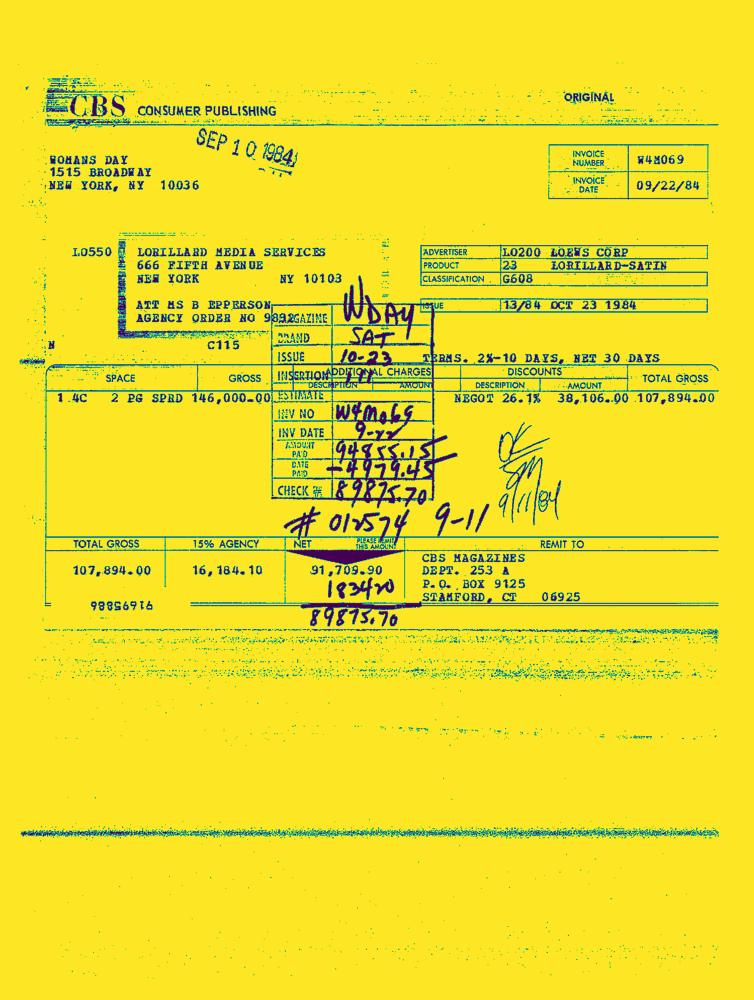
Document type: Invoice-Doc